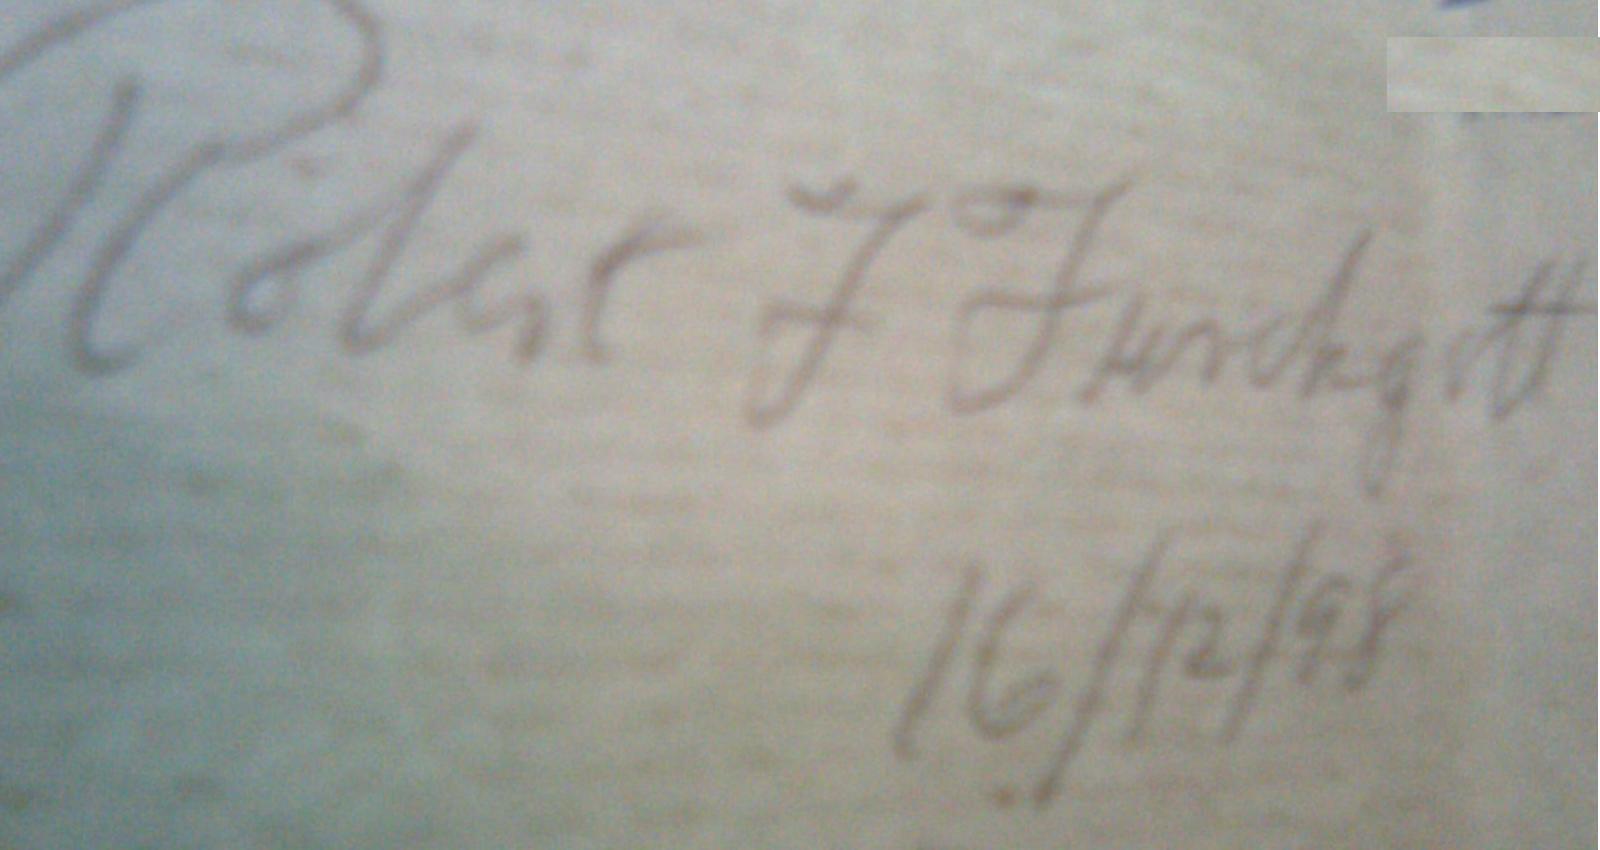
Signature of: robert f furchgott